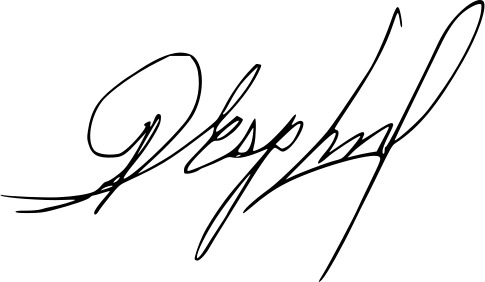
Signature of: plácida espinoza